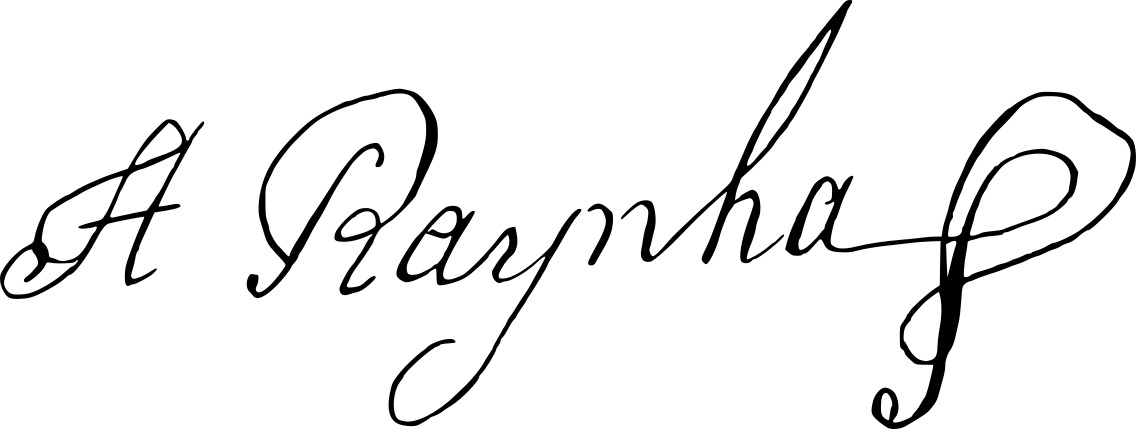
Signature of: mariana victoria of spain